Question: How does the patient history play a role?
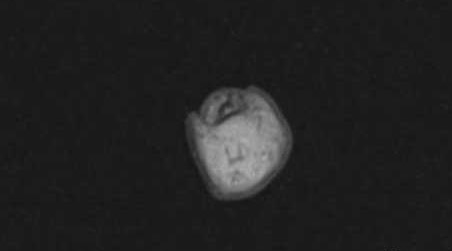
Answer: The patient's history of enlarged finger for several years. is key in understanding the case.